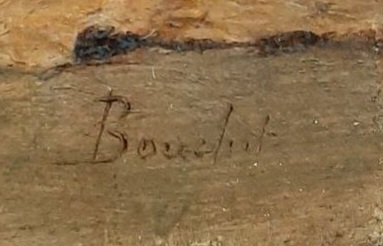
Signature of: josé bouchet